Question: What is the appraised value of the property as recorded in the document?
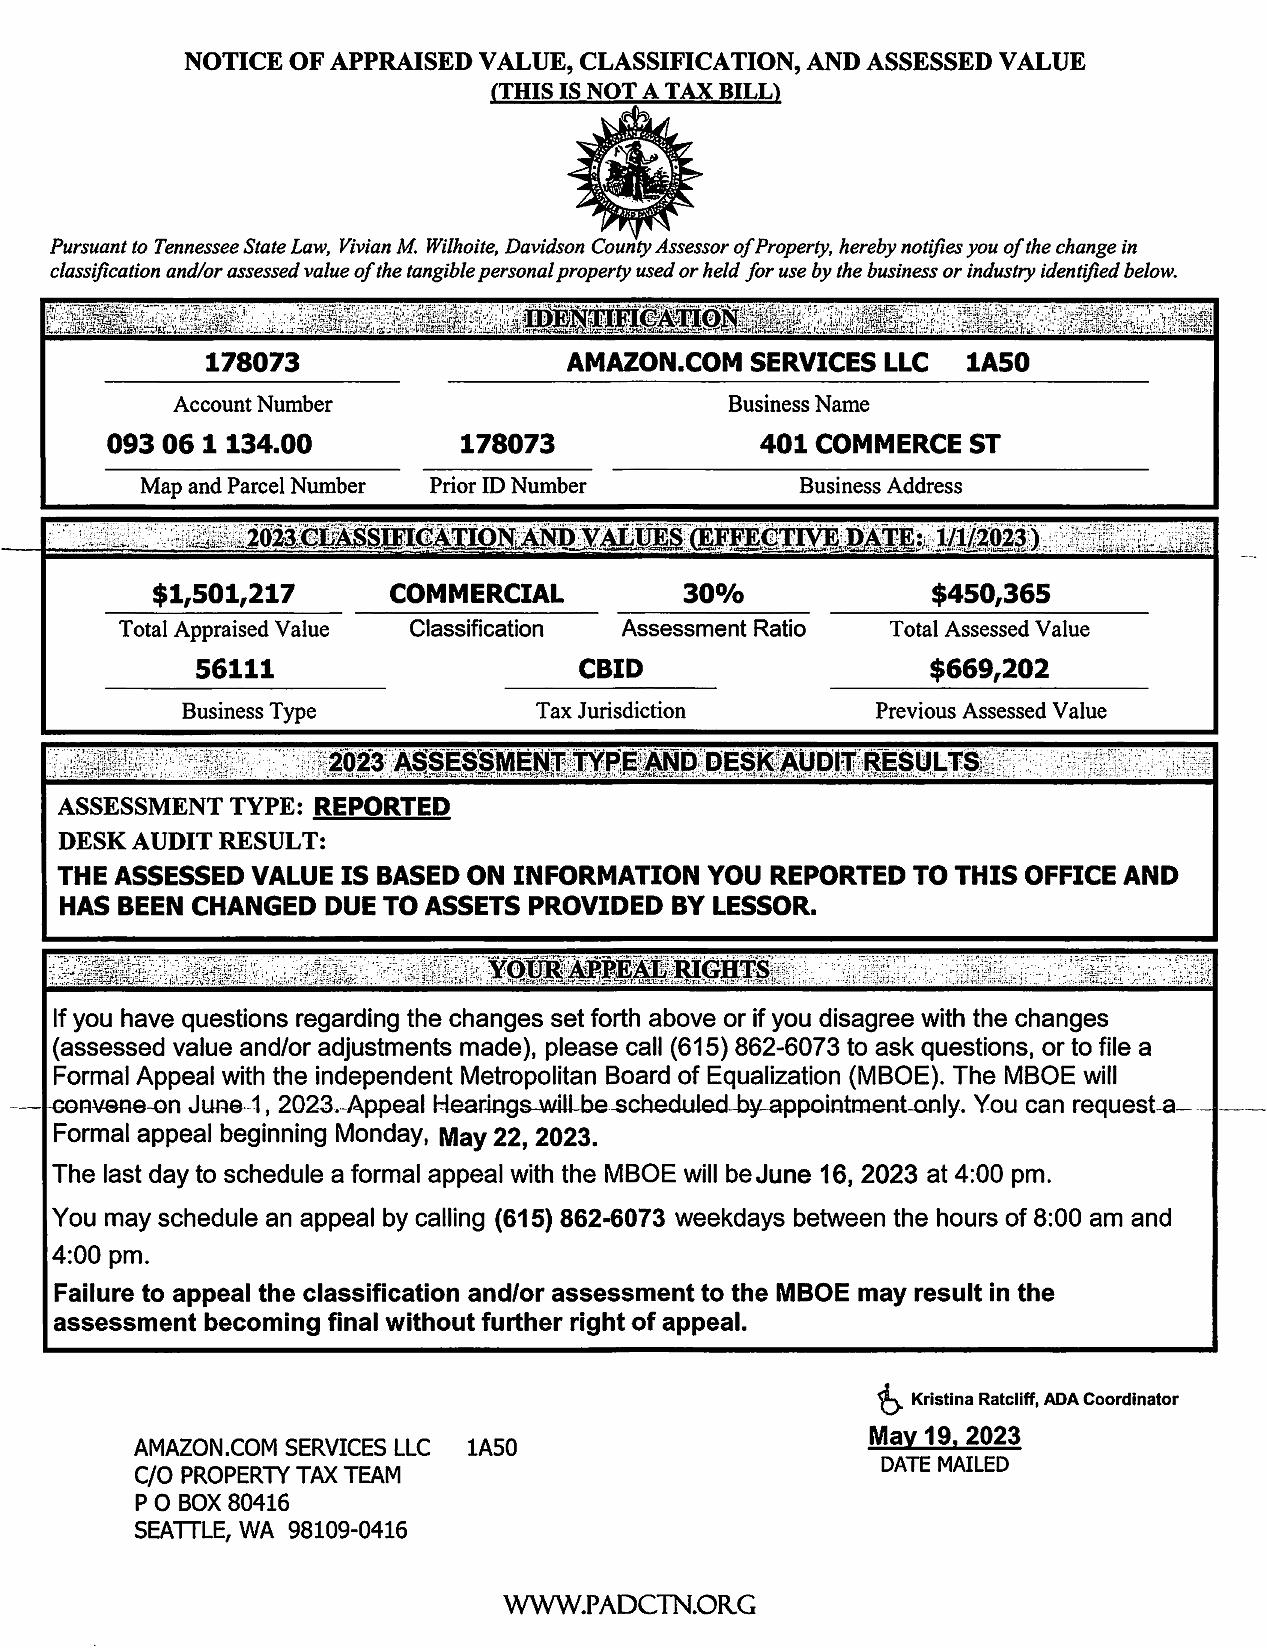
Answer: "$1,501,217 "